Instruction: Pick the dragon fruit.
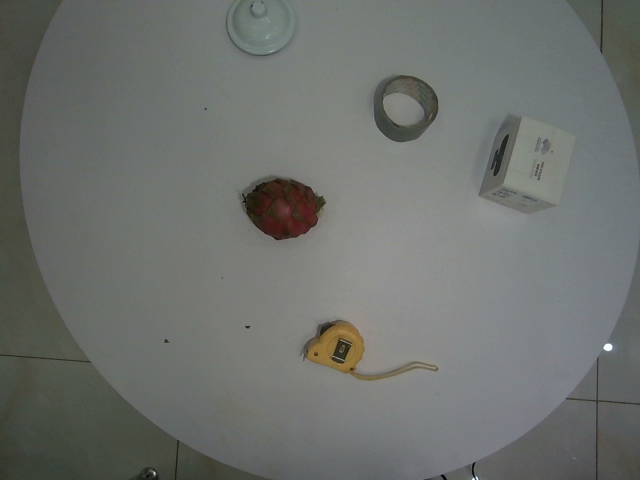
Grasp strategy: vertical